Question: How is the property described in the document?
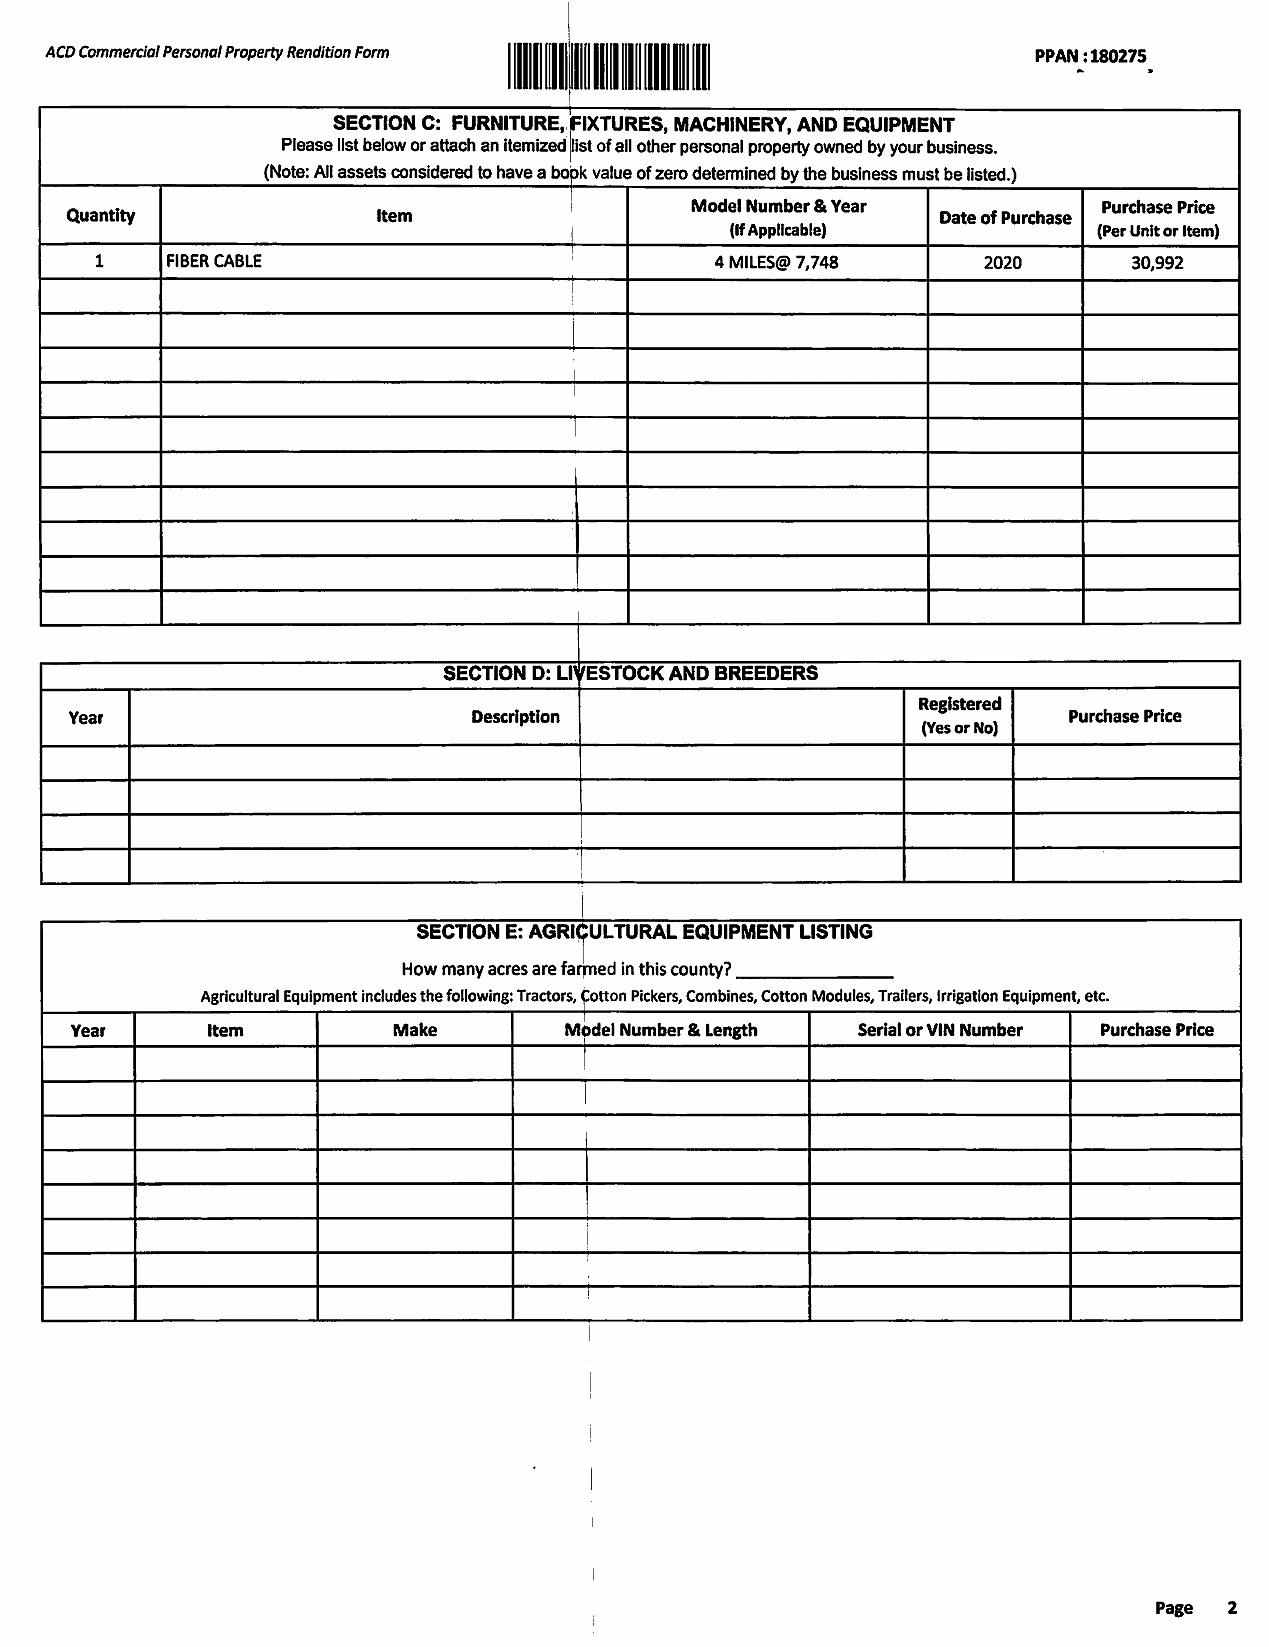
Answer: "FIBER CABLE"